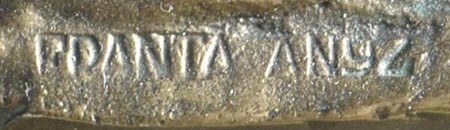
Signature of: františek anýž